Question: What is the main concern?
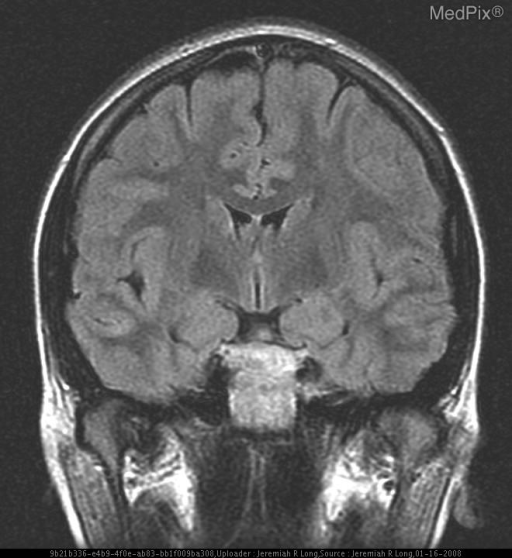
Answer: The findings suggest Multiple representative MR images are demonstrated. A sagital T1 pre-contrast shows a predominantly low signal intensity midline extra-axial clival mass with some mass effect on the pons. An axial diffusion weighted image demonstrates no restricted diffusion. Coronal FLAIR and axial T2 images demonstrate that the mass is predominantly high in signal intensity.  Post gadolinium sagital and axial (fat sat) T1 images deomstrate enhancement within the mass.. Multiple representative MR images are demonstrated. A sagittal T1 pre-contrast shows a predominantly low signal intensity midline extra-axial clival mass with some mass effect on the pons. An axial diffusion weighted image demonstrates no restricted diffusion. Coronal FLAIR and axial T2 images demonstrate that the mass is predominantly high in signal intensity.  Post gadolinium sagittal and axial (fat sat) T1 images demonstrate enhancement within the mass.. The patient might have a history of 20 year-old female with a history of diplopia presents to the emergency department..